Question: What is the suspected problem?
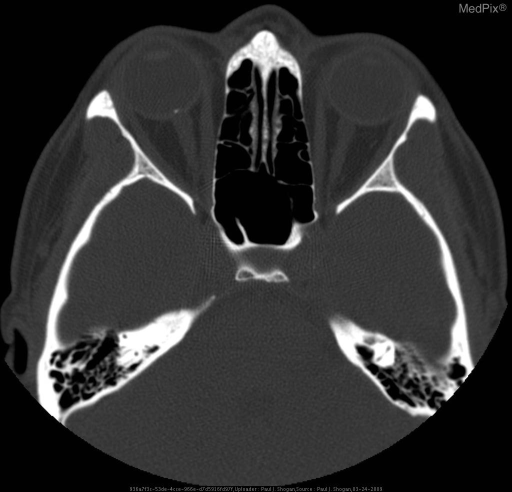
Answer: The findings suggest •  Patient 1: Scleral plaques and phthisis bulbi ("wood eye")
» Axial NECT shows calcified scleral plaques in the left globe at the insertion sites of the medial and lateral rectus muscles. The right globe is calcified and shrunken, indicative of phthisis bulbi.

•  Patients 2 and 3: Optic Drusen
» Axial NECT shows a punctate calcification near the optic discs.. Axial NECT shows a punctate calcification near the right optic disc.. The patient might have a history of Patient 1: 72 year old man with remote history of right zygomatic arch fracture and chronic blindness.

Patients 2 and 3: 24 and 32 year old patients with concern for papilledema and visual field deficits..